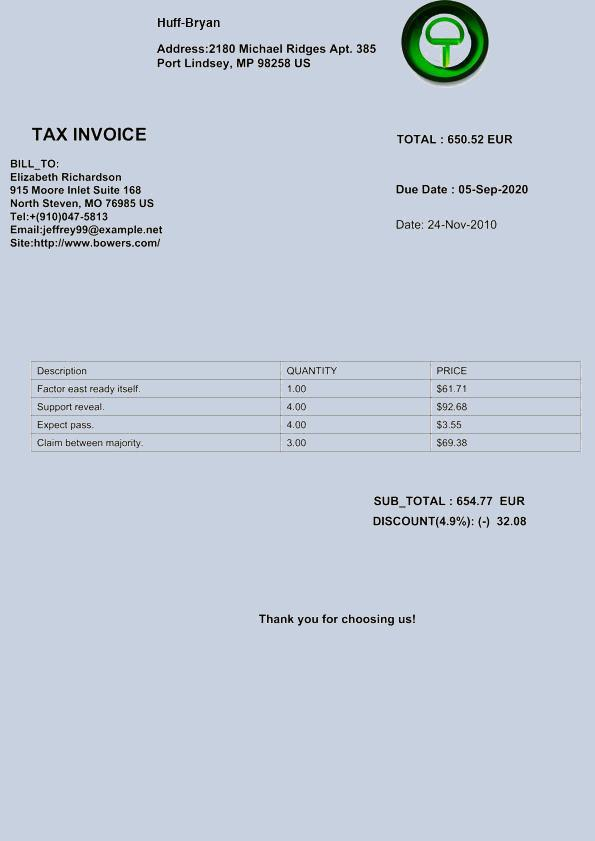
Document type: Invoice